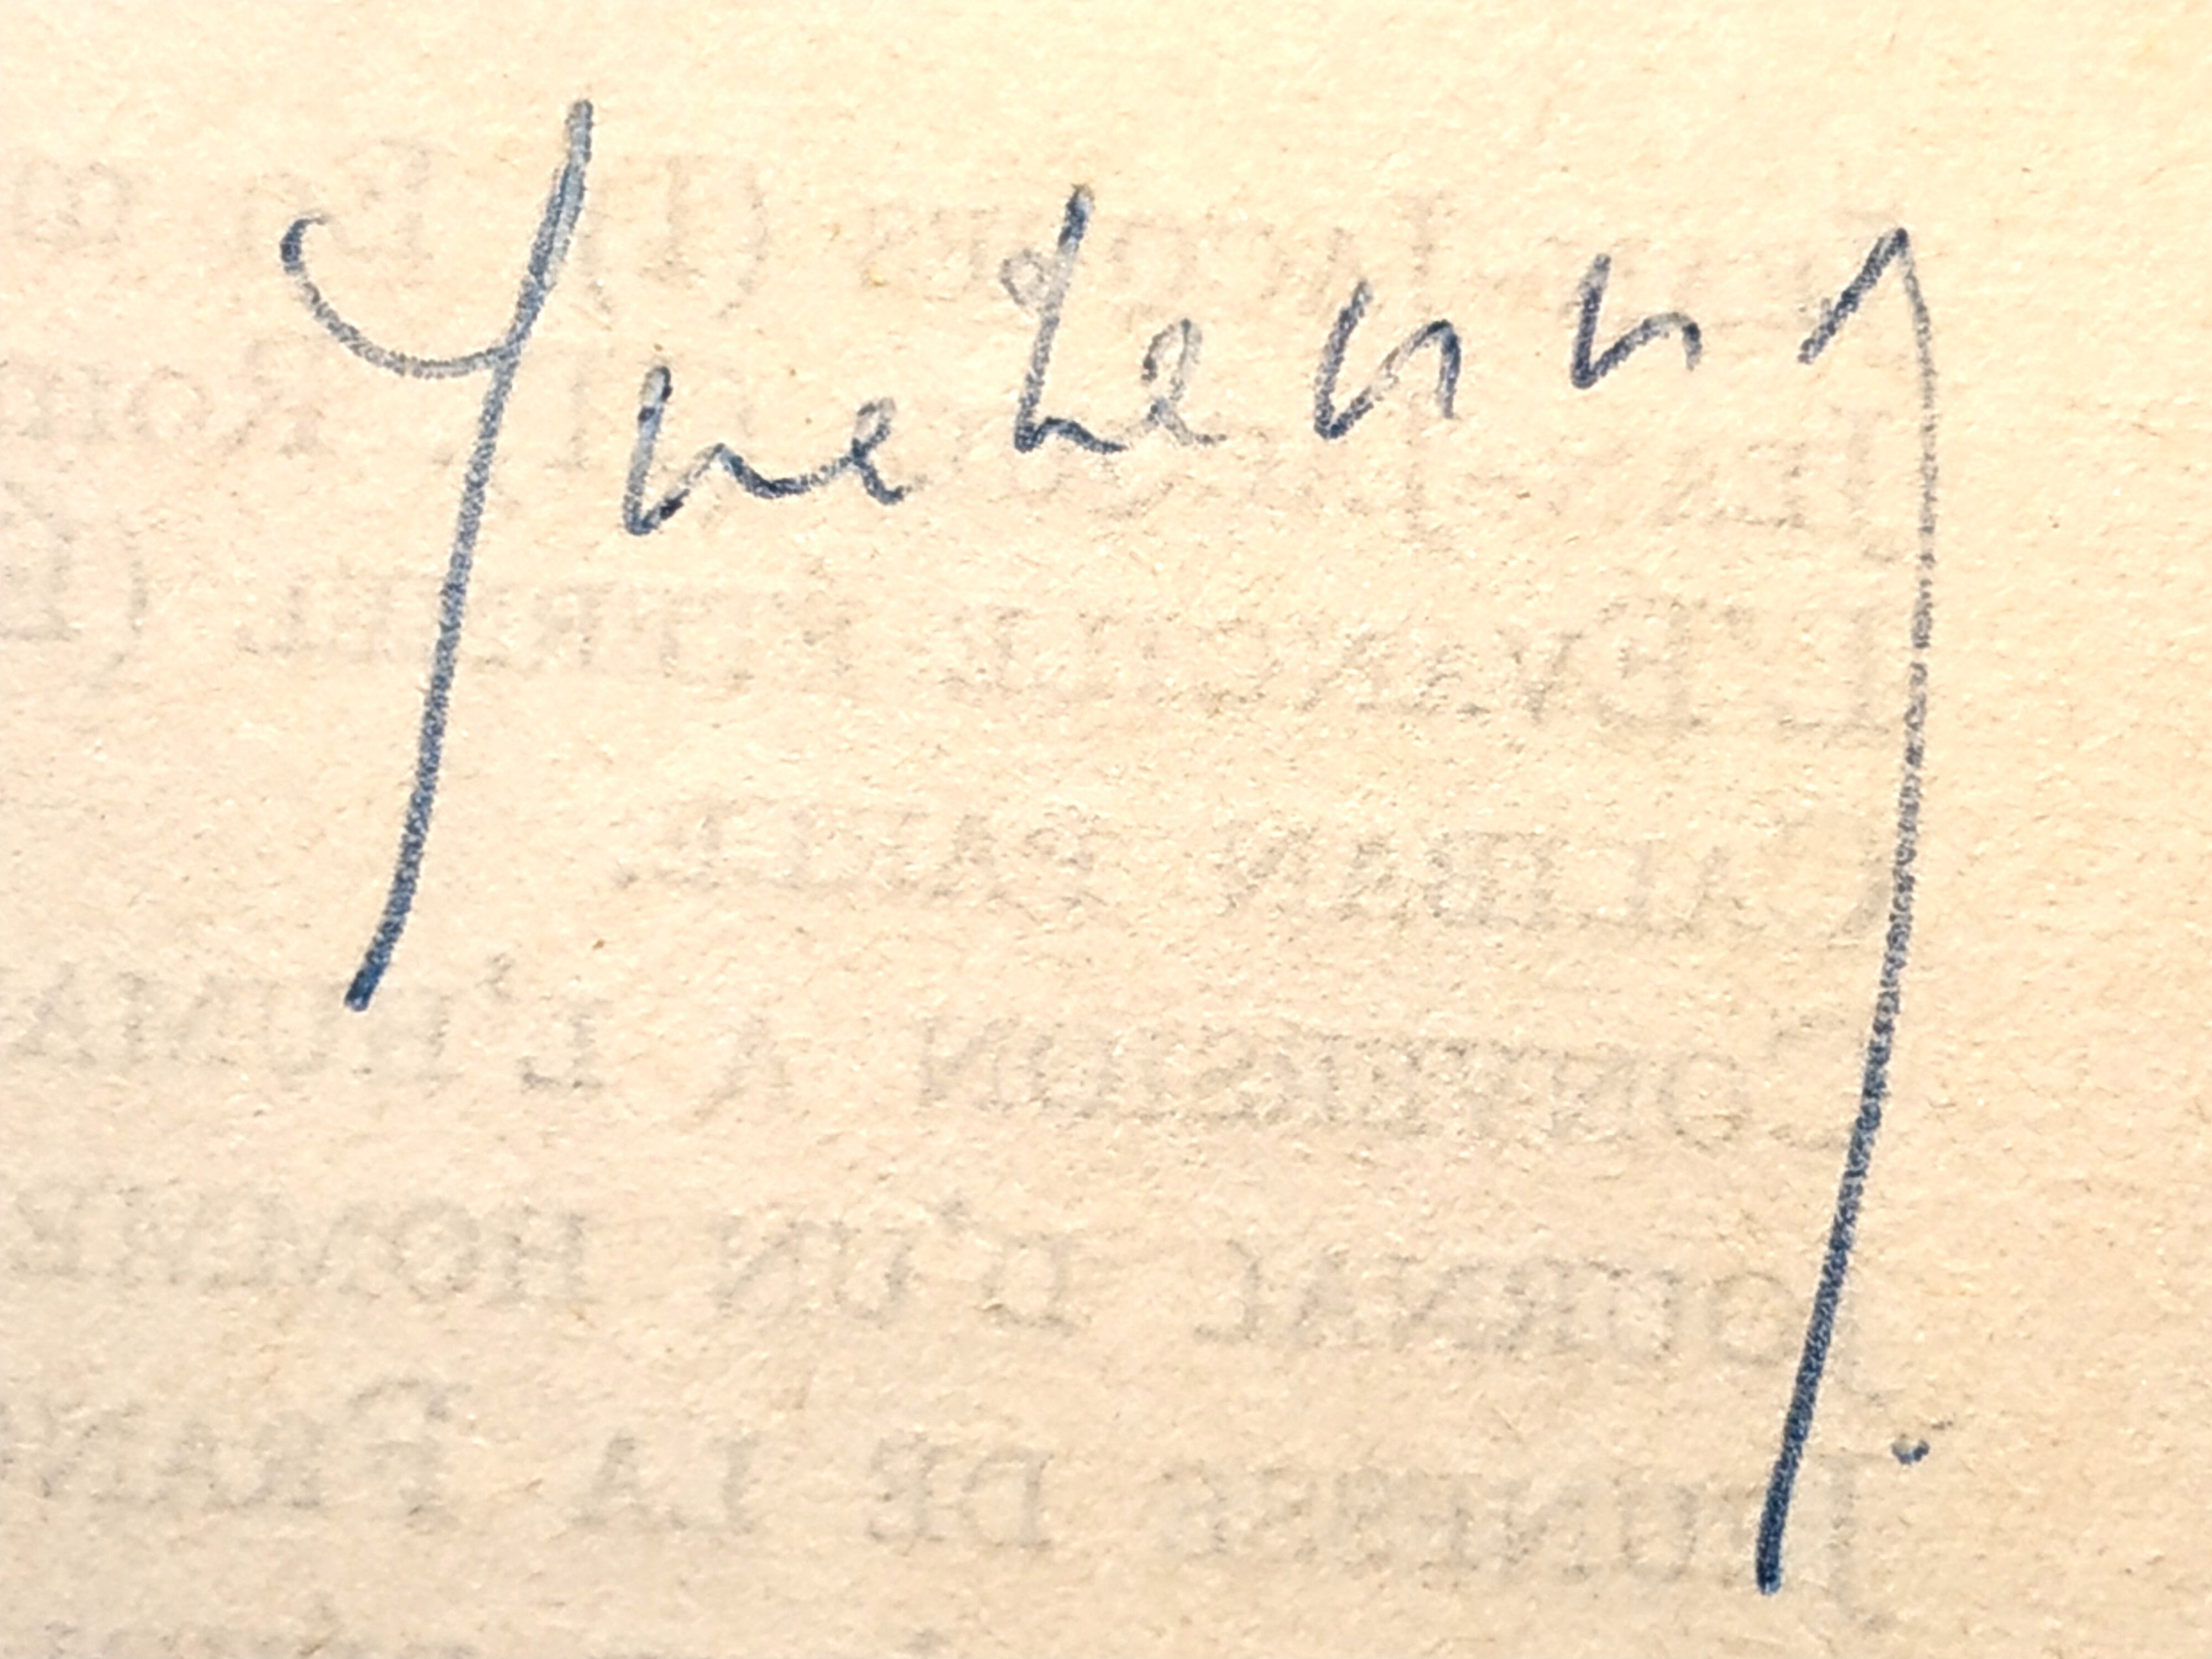
Signature of: jean guéhenno